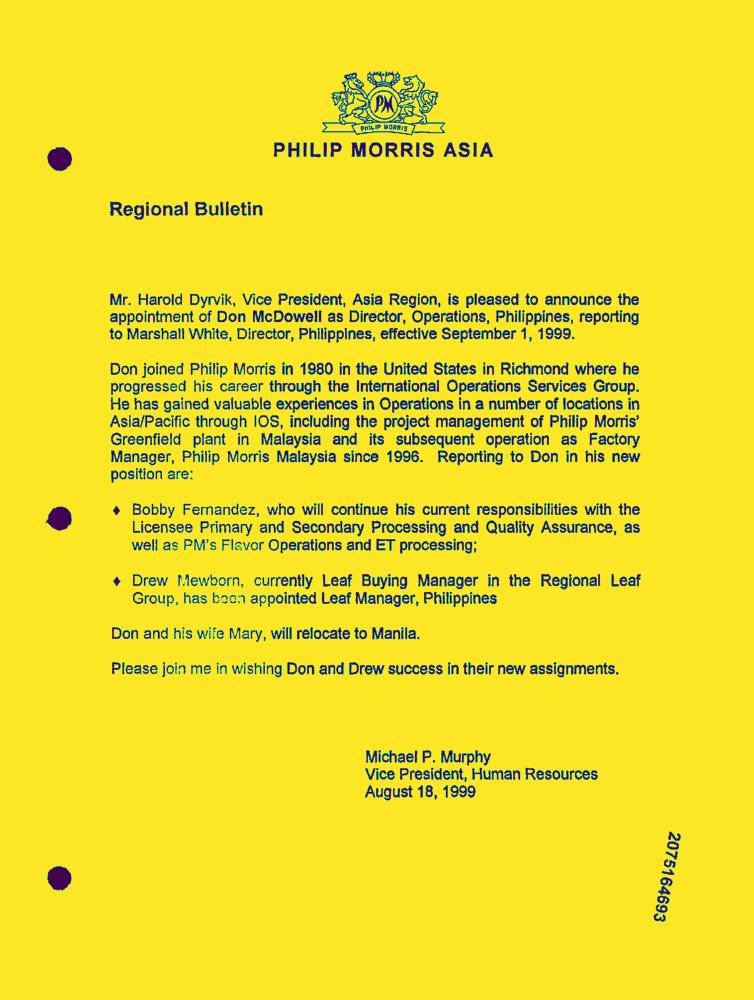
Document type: News-Article